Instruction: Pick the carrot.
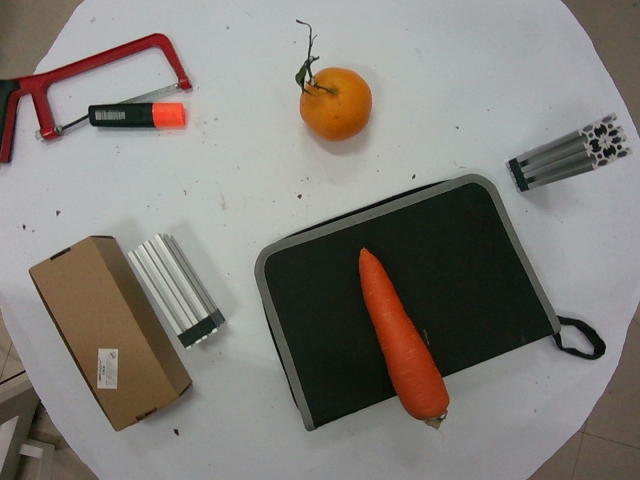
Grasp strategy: vertical